Retrieve the amount in words, amount in figures, name of the payee, date on the cheque, and the bank name from the image.
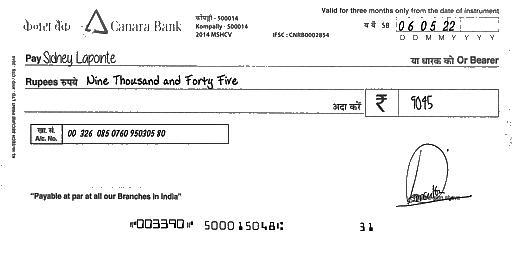
amt_in_words: Nine Thousand and Forty Five
amt_in_figures: 9045
payee_name: Sidney Lapointe
bank_name: Canara Bank
cheque_date: 06/05/22